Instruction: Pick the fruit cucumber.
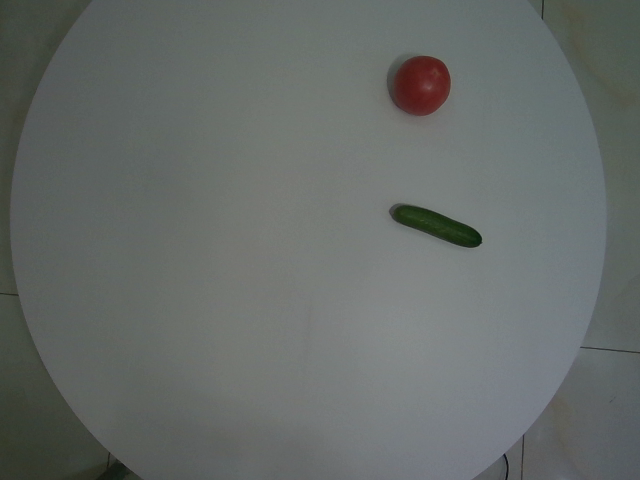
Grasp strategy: vertical